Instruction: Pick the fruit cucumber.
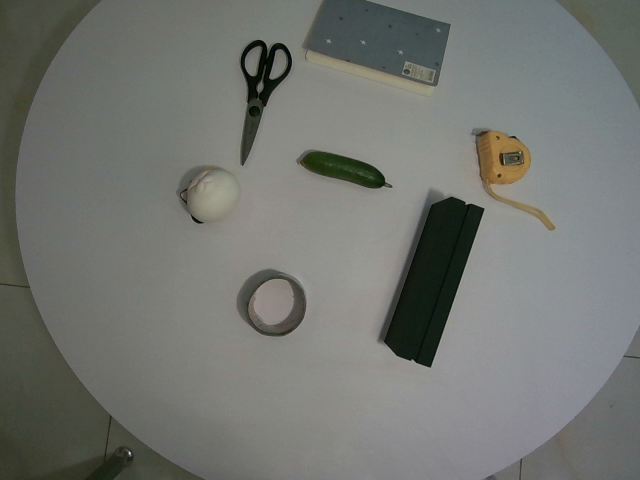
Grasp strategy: vertical